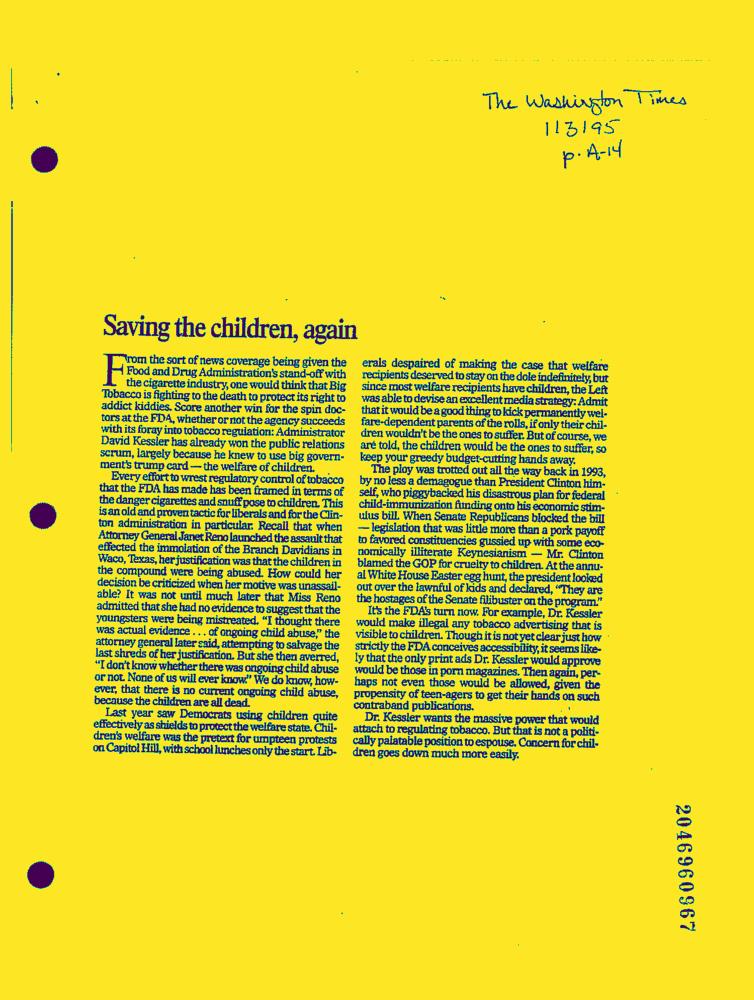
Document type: News-Article